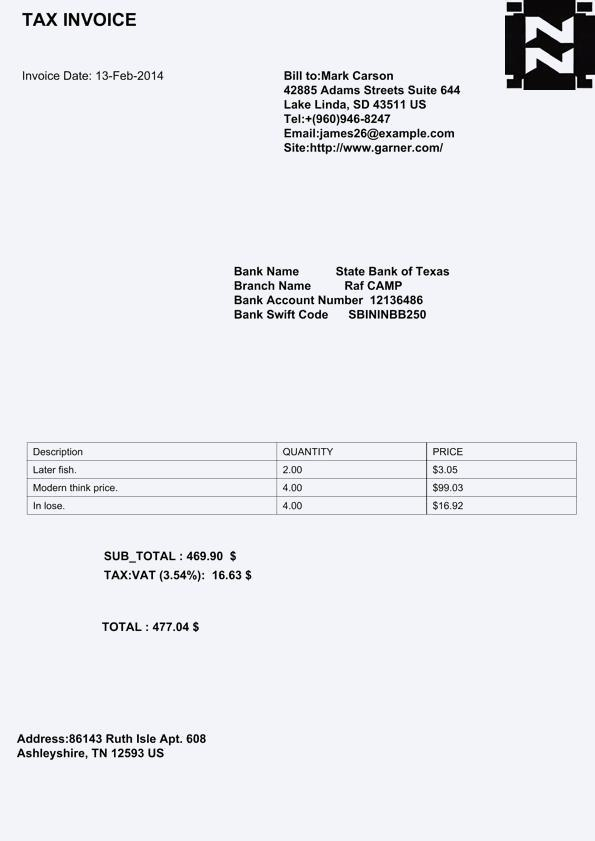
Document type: Invoice